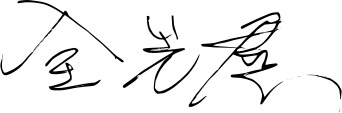
Signature of: jeon kwang hoon